Patient: Male, age 57
Patient: Male, 57 years old.
Hospital "A"
Chief complaint: Continuous cough for 1 month
History of the present illness: Pneumonitis (for which differential diagnosis of pulmonary tuberculosis was needed) was diagnosed by plain chest radiography carried out in a nearby hospital due to continuous cough for 1 month. The patient visited the Division of Pulmonology at the "A" University Hospital on the same day and was hospitalized.
Past medical history: No special findings.
Personal history and family disease: The patient had been smoking a pack of cigarettes daily for 40 years, and did not drink alcohol. There was no notable family disease.
Physical examination: Enlarged cervical lymph nodes were found bilaterally.
Blood test: Hemoglobin (Hb) was measured to be 12.6 g/dl in the complete blood cell count (CBC), which was a slightly decreased concentration, while the total proteins and albumin were in the normal range. The erythrocyte sedimentation rate (ESR) increased to 73 mm/h.
Tumor marker: Carcinoembryonic antigen (CEA) was 0.66 ng/ml, which was at the normal level, while neuron-specific enolase (NSE) increased to 19.31 ng/ml.
Chest images: In the plain chest x-ray, potential pneumonitis or pulmonary tuberculosis was found bilaterally in the upper lobes of the lungs (discernment of a lung tumor on the right upper lobe was required) (Figure 1-A). Pneumonitis was most suspicious bilaterally on the upper part of the lungs from the chest computed tomography (CT). Based on the imaging study, we concluded that complicated silicosis was accompanied by pneumonitis. Sarcoidosis or pulmonary tuberculosis had to be considered if this pneumonitis was to be classified as a tumor.
Findings from thyroid and cervical ultrasound: There were no abnormal findings in the thyroid. The cervical level IV and VI lymph nodes and supraclavicular lymph nodes on both sides were enlarged, which raised a suspicion of cancer metastasis (Figure 2).
Findings in excision biopsy of cervical lymph nodes: Excision biopsy of the enlarged lymph nodes showed reactive hyperplasia and anthracosis.
Bronchoscopic findings: No endobronchial lesions were observed. The bronchial washing test gave negative results for acid-fast bacillus (AFB), AFB polymerase chain reaction (PCR), AFB culture test, and microscopic cytology. In the endobronchial ultrasound-guided transbronchial needle aspiration (EBUS-TBNA), atypical cells were observed on the right bronchial tubes. Immunohistochemistry (IHC) on the reactive lymphoid tissue of 2 lymph nodes produced negative results for CD 56, chromogranin A, and synaptophysin.
CT-guided percutaneous needle biopsy (PCNB): In a biopsy of the lungs, malignant neoplasm was not found while fibrosis and anthracosilicosis were observed.
Pulmonary function test: The forced vital capacity (FVC) was 67%, and forced expiratory volume in one second (FEV1) 59%, and FEV1/FVC (%) 64%, indicating a mixed ventilatory defect.
Diagnosis and progress: Lung cancer was suspected, accompanied by pneumonitis. As the dyspnea symptoms had improved somewhat, the patient was discharged and positron emission tomography - computed tomography (PET-CT) was planned as an outpatient follow-up examination. However, the patient has not returned to Hospital "A" since then.
Hospital "B" (7 months later)
Chief complaints: cough, dyspnea (repeated worsening and improving for 7 months)
History of the present illness: The patient had been discharged from Hospital "A" voluntarily without a definitive diagnosis during the medical evaluation he was undergoing due to continuing symptoms of dyspnea, cough, and fatigue during exercise that had started 7-8 months before. Then he visited the Department of Pulmonology of Hospital "B" in August 2012 with repeated worsening of symptoms.
Physical examination: At the time of admission, his body temperature was 36.5 C, pulse 98 beats/min, blood pressure 105/60 mmHg, respiration rate 20 breaths/min, and with decreased bilateral respiratory sounds in the lungs. While his nutritional status was good and mental status was normal, he looked chronically ill and his whole body was weak. He had difficulty in breathing even when sitting still, and the symptoms worsened when he lay on the left side. He had lost 5 kg:from 55 kg to 50 kg:since January 2012.
Chest images: Small opacities were observed throughout the whole lung in plain chest radiographic images, and a large opacity was observed in the right upper lung, interpreted to be pneumoconiosis (ILO classification u/u, 2/3, A) (Figure 1-B). Pneumonic infiltration was observed around the large opacity. Pneumoconiosis (silicosis pattern) accompanied by progressive massive fibrosis, along with reactive lymph nodes, were found in the chest CT, which, in addition, required the discernment of lung cancer. Nodules characteristic of silicosis were observed in the centrilobular and subpleural parts of the lung in the chest high resolution CT (HRCT) (Figure 1-D).
Pulmonary function test: The forced vital capacity (FVC) was 57%, and forced expiratory volume in one second (FEV1) 47%, and FEV1/FVC (%) 66%, indicating a mixed ventilatory defect. The carbon monoxide diffusing capacity (DL,CO) was decreased to 61%.
Findings from electrocardiogram and echocardiography: The ejection fraction (EF) was normal at 60-64%, and there were no specific findings regarding cardiomobility.
Blood test: HB was slightly below normal at 11.9 g/dl, and the erythrocyte sedimentation rate (ESR) was 120 mm/h and c-reactive protein (CRP) 4.31 mg/dL.
Bronchoscopic findings: The segmental bronchi within the right middle, right upper, and left upper lobes had become narrower (Figure 3), and a malignant cell test, AFB smear and culture tests, and AFB PCR test in broncho-alveolar lavage fluid were performed, all of which were negative.
Job history and work environment (based on personal statement): The patient was referred to the Division of Occupational and Environmental Medicine and applied for occupational accident coverage since silicosis was suspected after excluding lung cancer. The patient's job history showed that he had been working in rice farming and greenhouse strawberry farming until 1992, and at the time, there had been no facilities that could expose him to dust, such as a cement factory or mine near the residence or farmland. For approximately 20 years since then, he had been engaged in the task of blending raw materials for manufacturing glass containers, and he stopped working in glass manufacturing after being admitted to Hospital "A".
His main task was to put silicon dioxide, the major material comprising glass containers, along with additives including soda and calcium carbonate, into an automatic mixer, and to operate the machine 1-2 times a day for about 10 minutes. He was also engaged in other tasks such as product packaging and transport in addition to blending work, while neither grinding nor cutting glass was included in the manufacturing process.
The blender was placed indoors and the ceiling of the workshop was partially open. The workers used a dust mask onto which a handkerchief was attached during work.
Diagnosis and progress: The patient had been diagnosed with silicosis, and was discharged since the dyspnea symptoms had improved. He received outpatient treatment at the Division of Pulmonology and underwent a consultation on the occupational accident in the Department of Occupational and Environmental Medicine.
Hospital "B" (12 months later)
Chief Complaint: Acute dyspnea had occurred a week earlier.
History of the present illness: The patient presented to the emergency room because acute dyspnea had occurred while having suffered a severe cough due to a cold for 4:5 days.
Past medical history: The patient had been undergoing regular examinations due to pneumoconiosis (silicosis) accompanied by progressive massive fibrosis.
Physical examinations: When the patient came to the emergency room, he was clearly conscious with the temperature of 36.2 C, a pulse rate of 102 beats/min, blood pressure of 110/70 mmHg, a respiration rate of 20 breathes/min, 97% oxygen saturation of arterial blood. The height was 164 cm and the weight 48 kg, which had been reduced by 2 kg since August 2012.
Arterial blood gas analysis (emergency room): The analysis showed that the pH was 7.419, pO2 69.8 mmHg, pCO2 32.7 mmHg, bicarbonate 20.7 mEq/L, O2 saturation 93.3%, and base excess -3.0 mEq/L.
Chest Images: In the chest X-ray images, pneumothorax on the right side and pneumoconiosis were observed (Figure 1-C). In the chest CT, pneumothorax on the right side, localized pulmonary edema in various sites, complicated pneumoconiosis accompanied by progressive massive fibrosis, and mediastinal reactive lymph nodes were observed.
Examination findings: An AFB smear examination of sputum, AFB culture test, and sputum culture test all gave negative results.
Pulmonary function test (after treating pneumothorax): The FEV1/FVC (%) was 63.8%, FVC 75.0%, and FEV1 59.1%, indicating mixed ventilatory defects
Clinical progress: Pneumothorax and other symptoms have been improved by the oxygen therapy, and thus the patient was discharged after the 7 days of hospitalization. Follow-up examinations ensued, and the patient applied for occupational accident rehabilitation coverage.
Keywords: glass, silicosis, supraclavicular lymph node
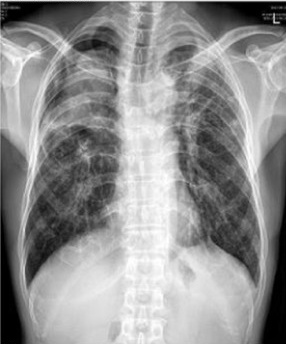
Image caption: Chest X-ray. C. Pneumothorax, right. Underlying complicated pneumoconiosis, progressive massive fibrosis. HRCT.